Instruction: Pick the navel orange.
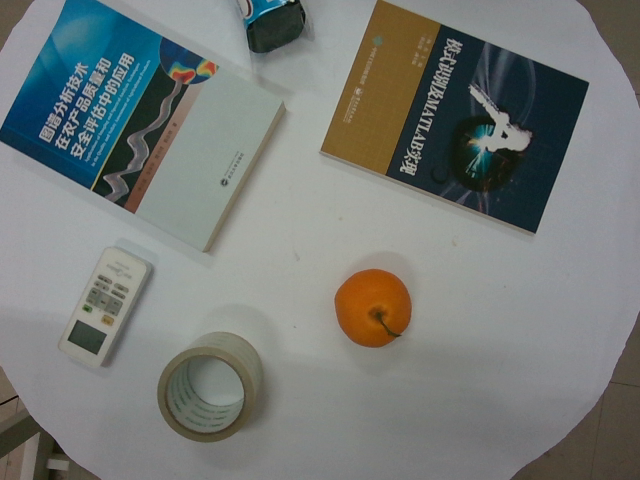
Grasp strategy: vertical